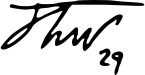
Signature of: james tunstill